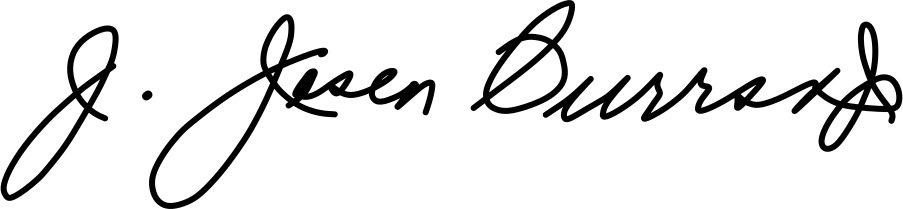
Signature of: j joseph curran jr